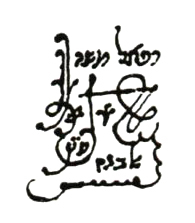
Signature of: refa el mosheh elbaz